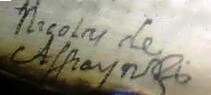
Signature of: nicolás de asiain